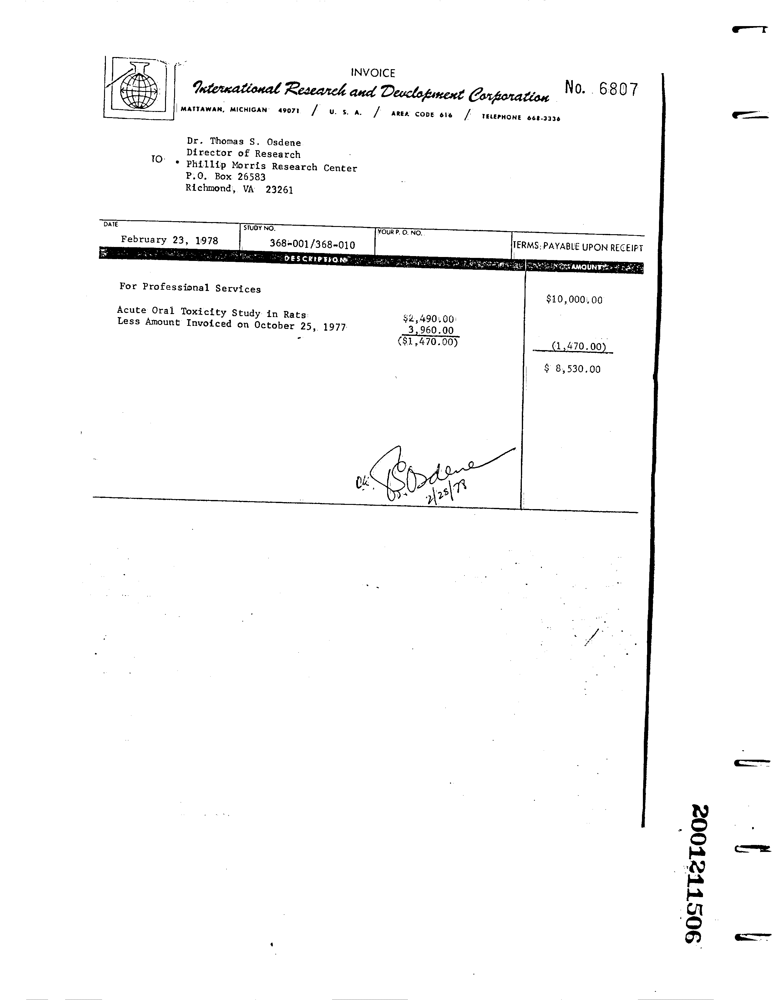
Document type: Invoice